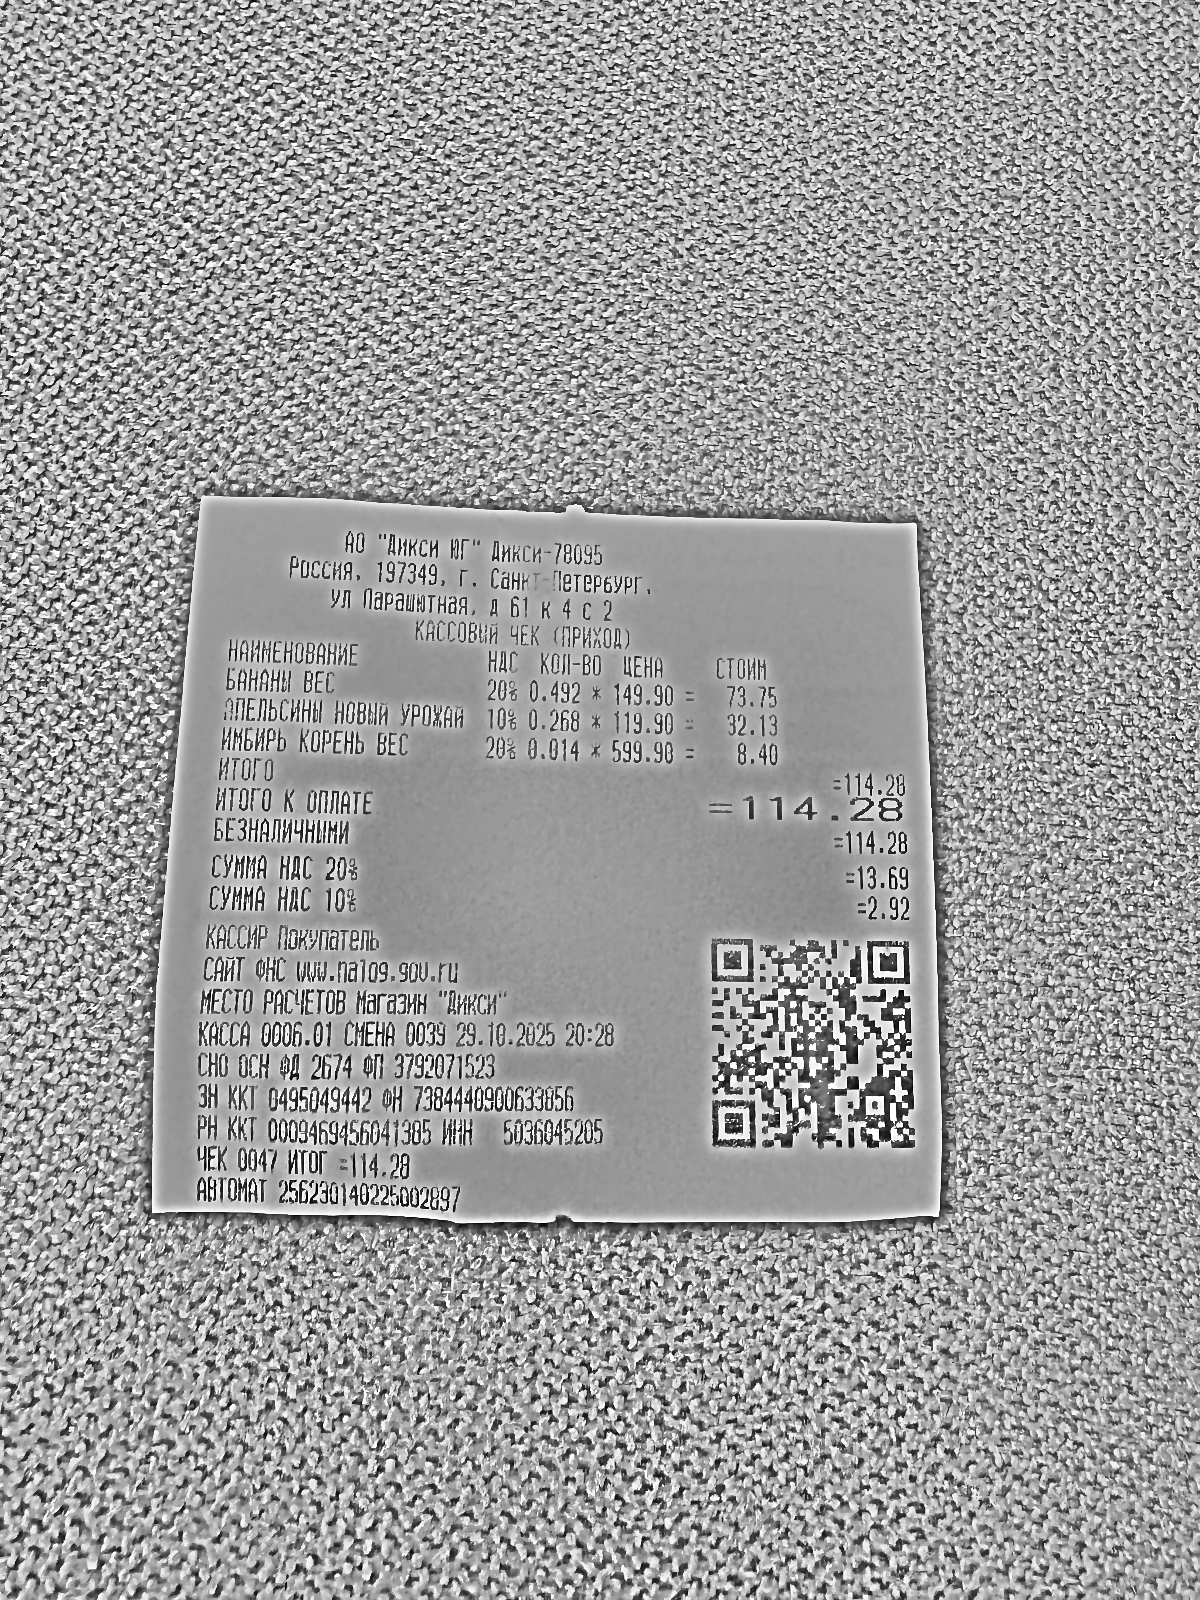
Продавец: АО "Дикси ЮГ" Дикси-78095
ИНН: 5038045205
Дата: 29.10.2025
Товары: БАНАНЫ ВЕС; АПЕЛЬСИНЫ НОВЫЙ УРОЖАЙ; ИМБИРЬ КОРЕНЬ ВЕС
Количество: 0.492; 0.268; 0.014
Цена: 149.90; 119.90; 599.90
Сумма: 73.75; 32.13; 8.40
Итого: 114.28